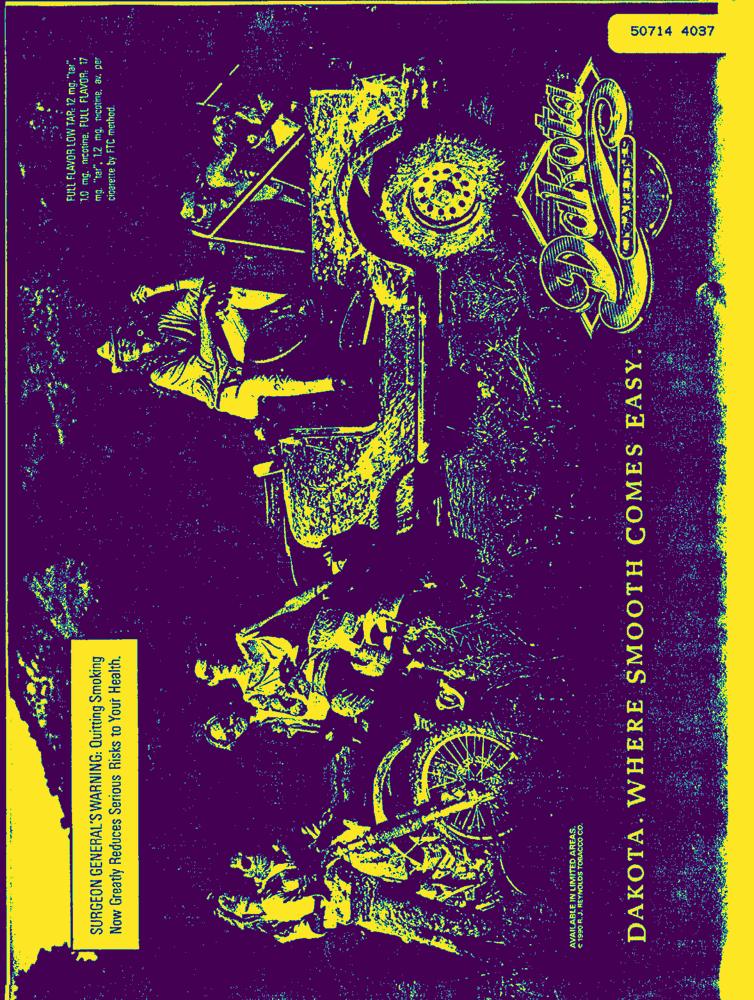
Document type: AD